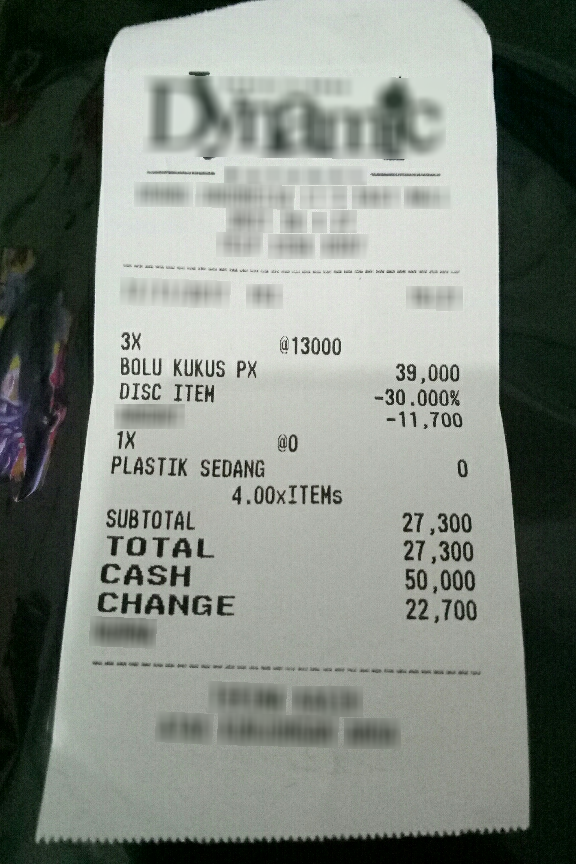
Receipt information:
subtotal: 27,300
total: 27,300
line_items: item_name: BOLU KUKUS PX
item_value: 27,300
item_quantity: 3